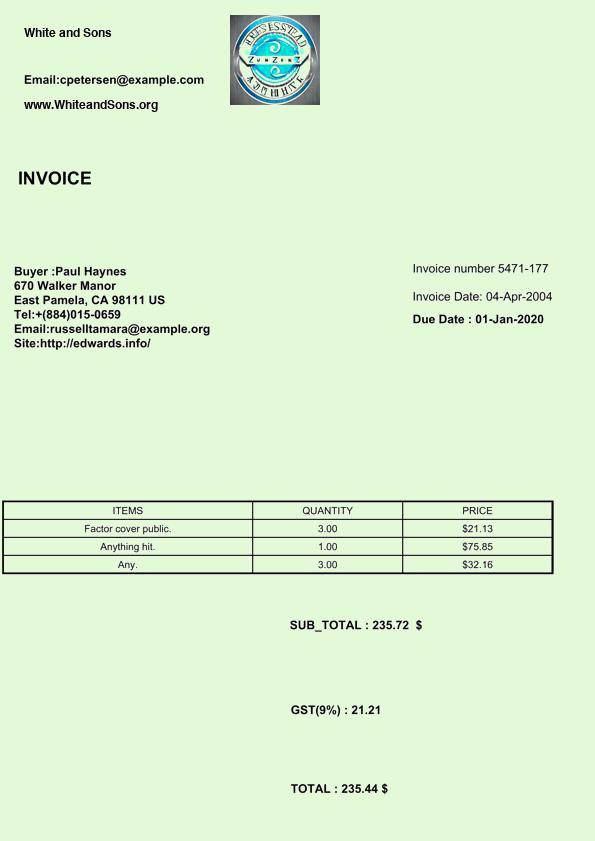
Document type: Invoice